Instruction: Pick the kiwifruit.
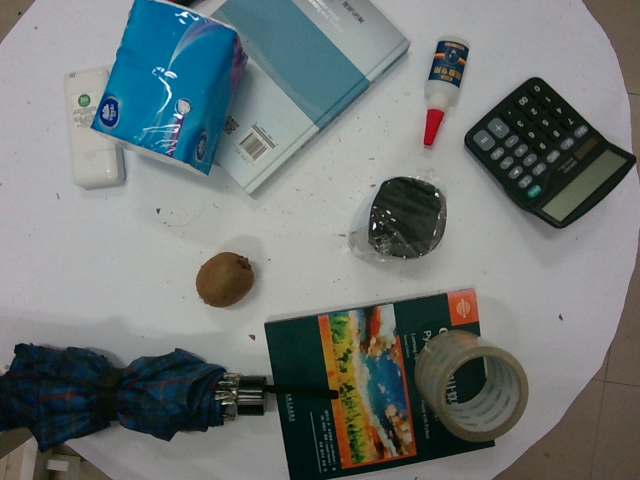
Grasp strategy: vertical